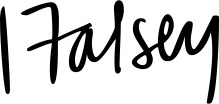
Signature of: halsey